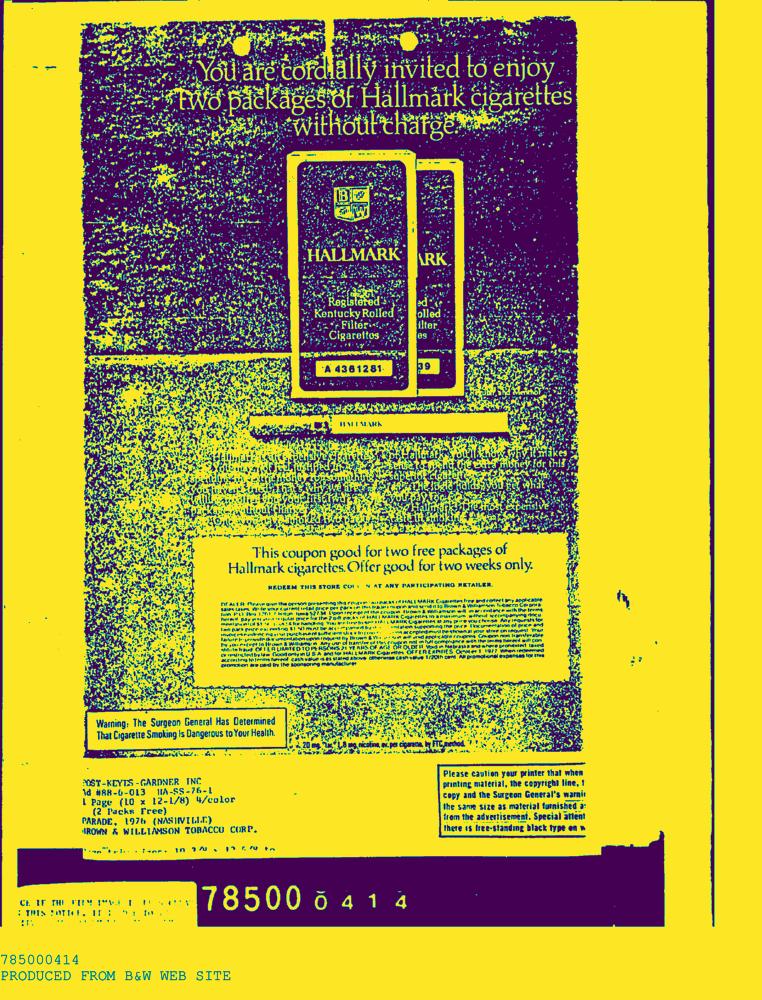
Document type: AD